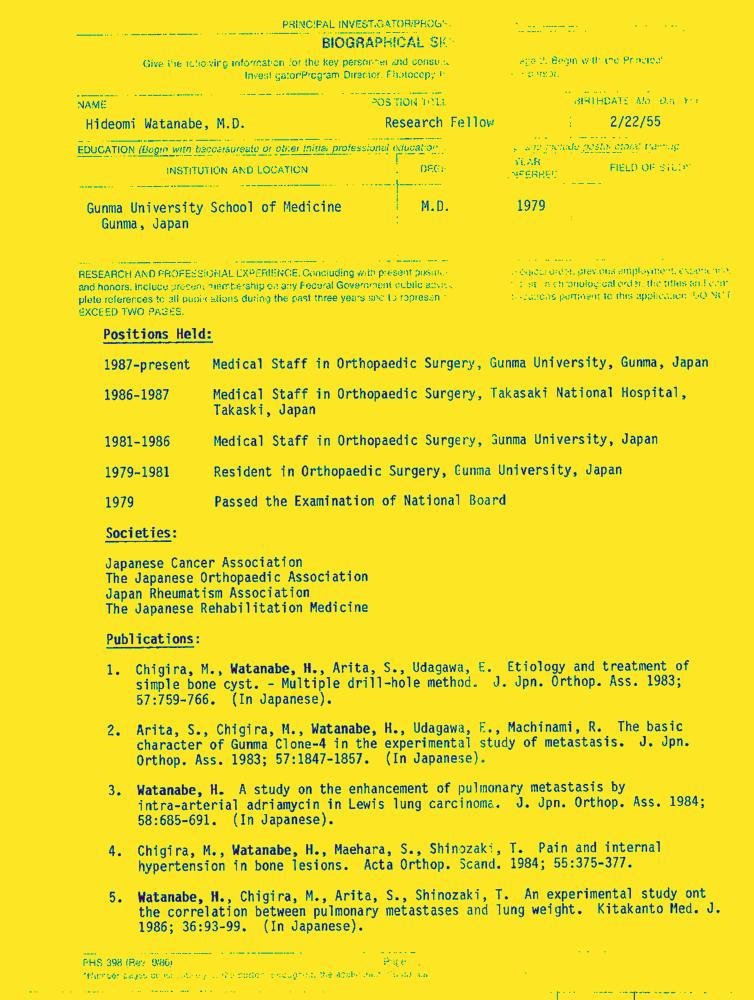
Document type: Resume-Doc